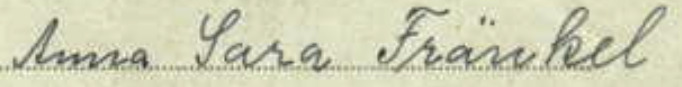
Signature of: anna fränkel